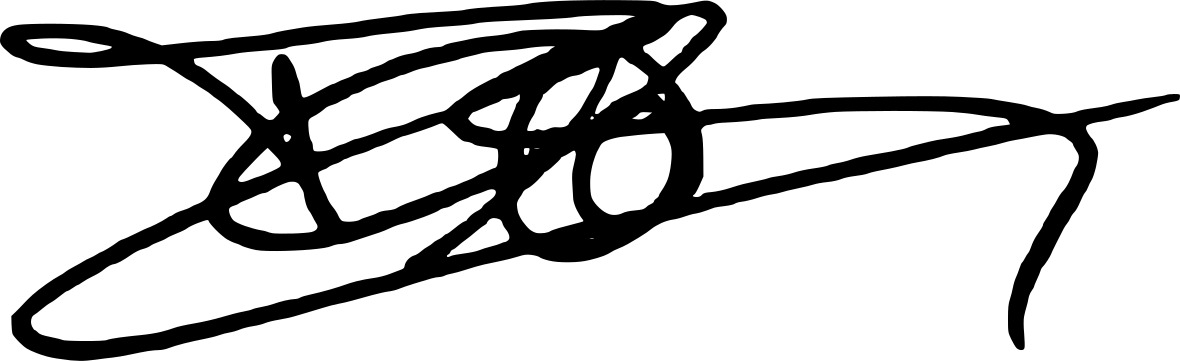
Signature of: q30343128